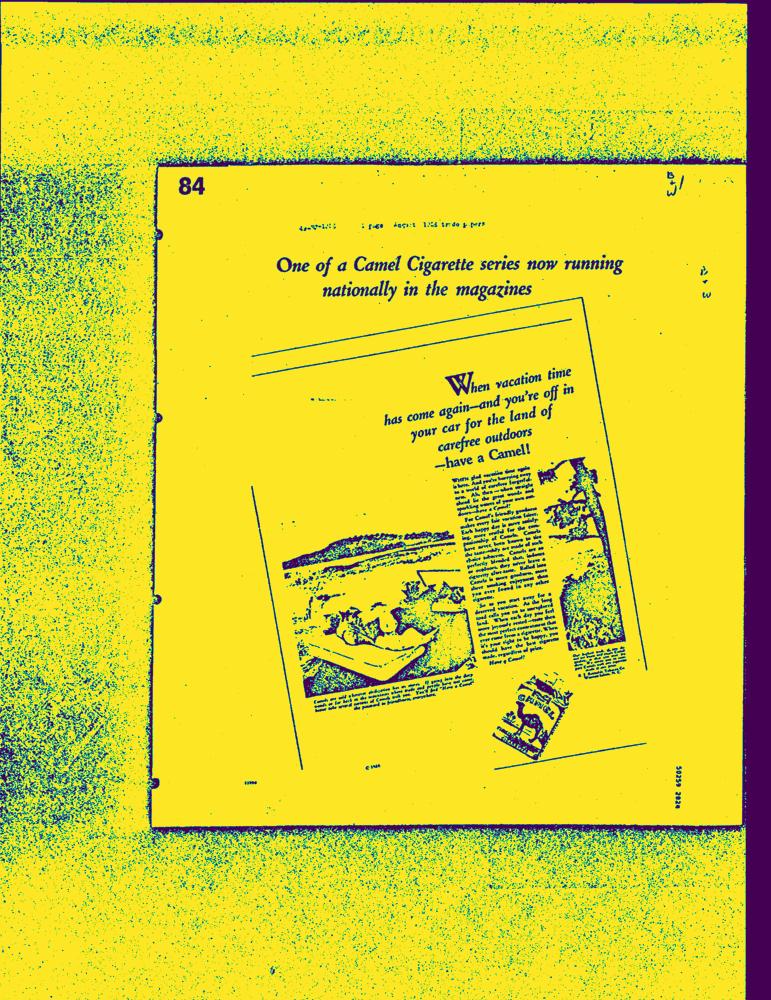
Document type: AD